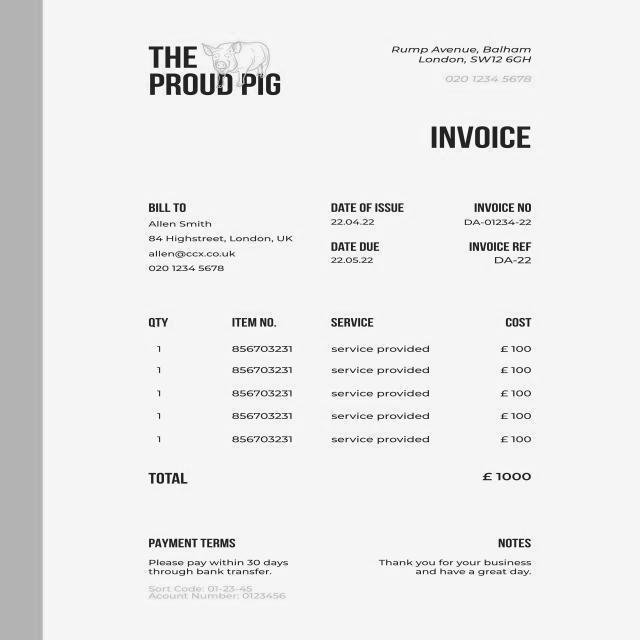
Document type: Invoice